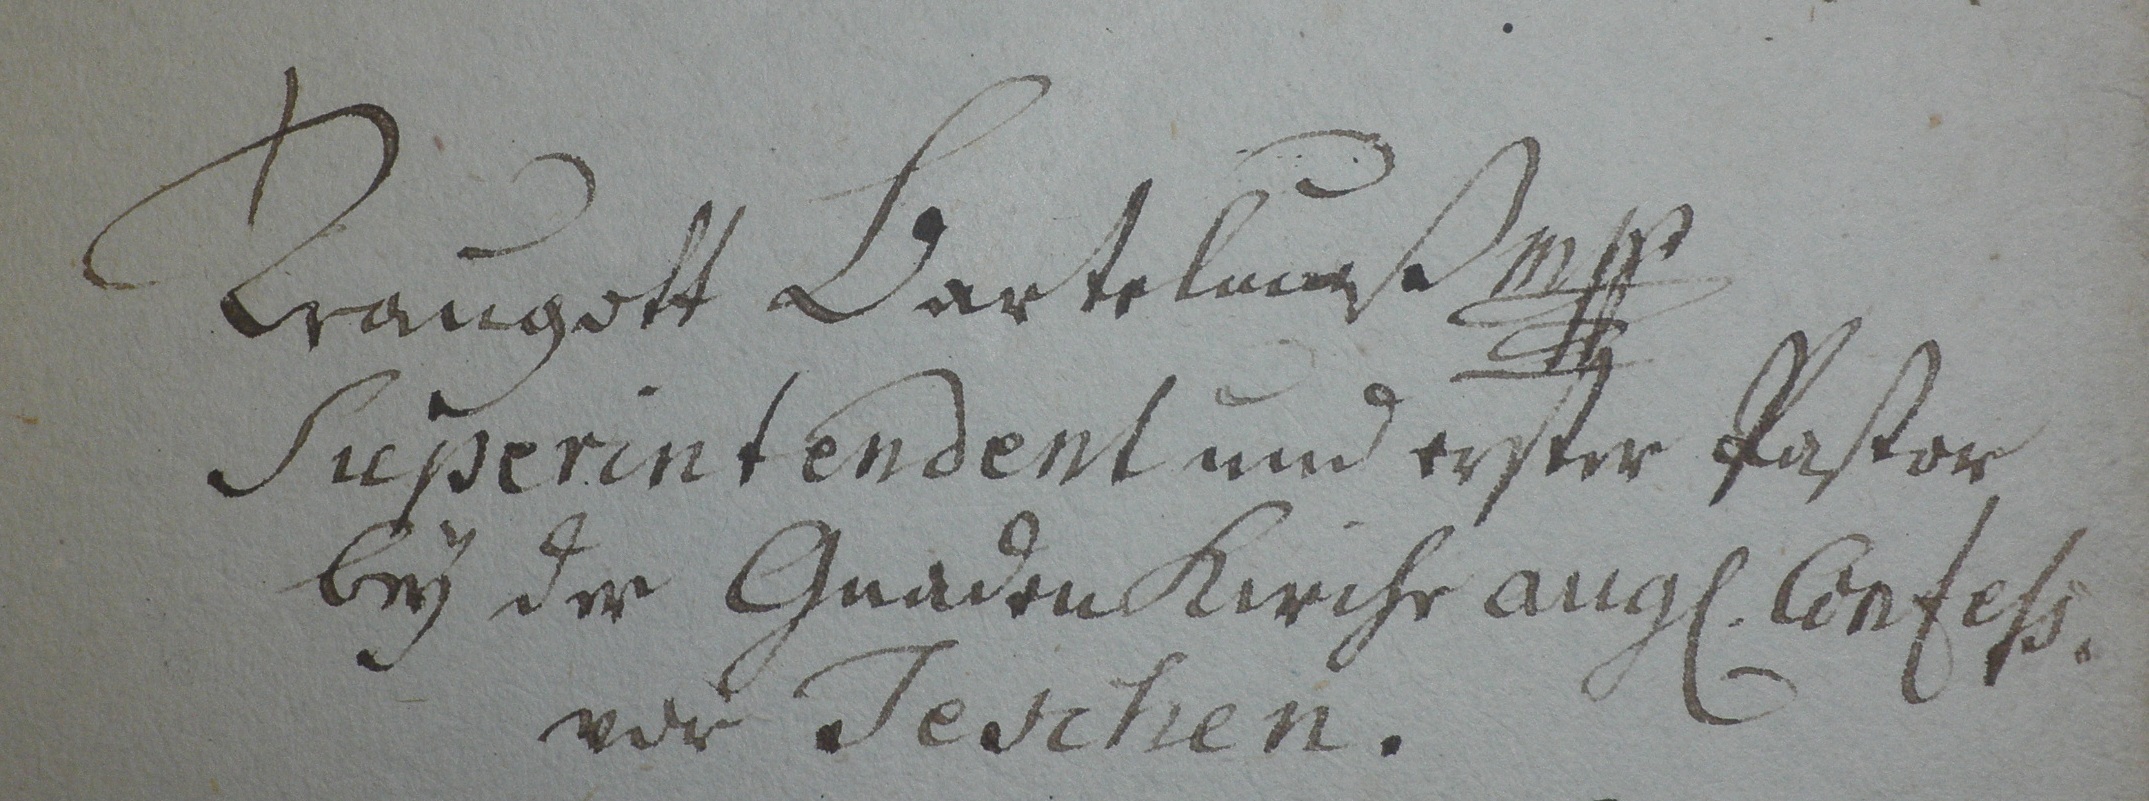
Signature of: traugott bartelmus